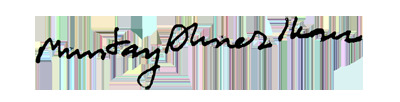
Signature of: mumtaz ahmed khan